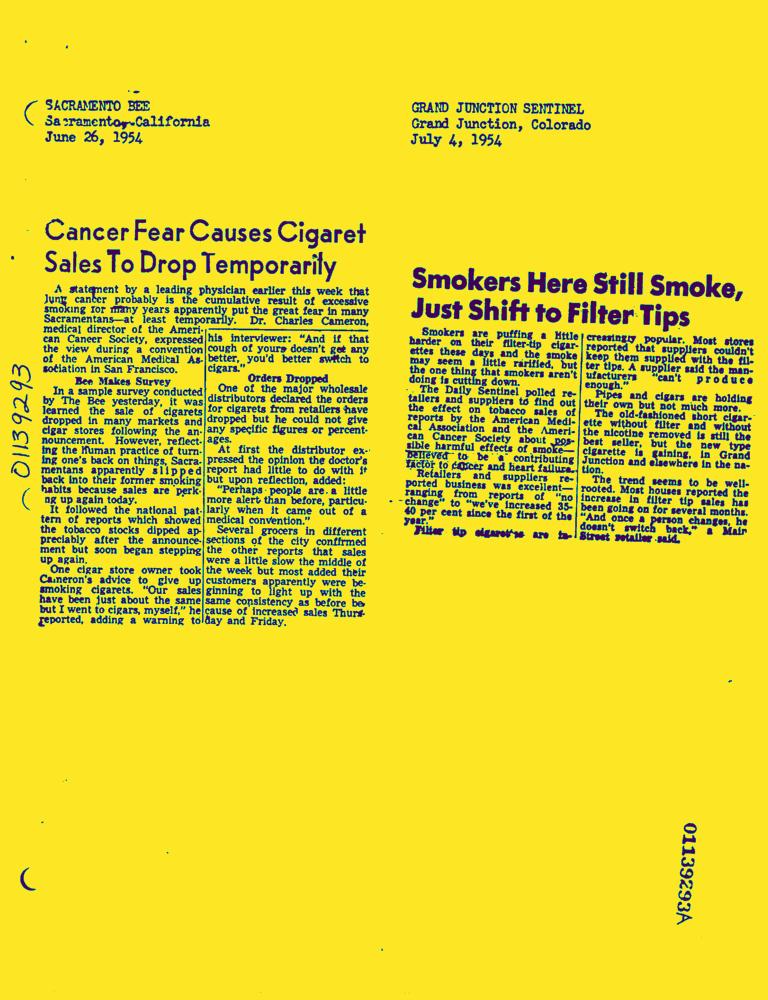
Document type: News-Article